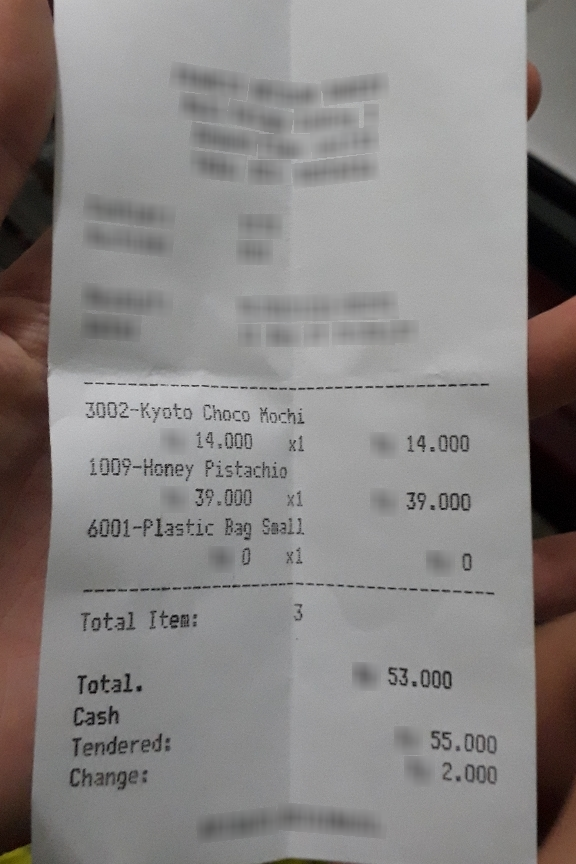
Number of items: 3
Total: 53.000
OCR text regions:
text: 3002-Kyoto
text: Choco
text: Mochi
text: 14.000
text: x1
text: 14.000
text: 1009-Honey
text: Pistachio
text: 39.000
text: x1
text: 39.000
text: 6001-Plastic
text: Bag
text: Small
text: 0
text: x1
text: 0
text: Total.
text: 53.000
text: Cash
text: Tendered:
text: 55.000
text: Change:
text: 2.000
text: Total
text: Item:
text: 3